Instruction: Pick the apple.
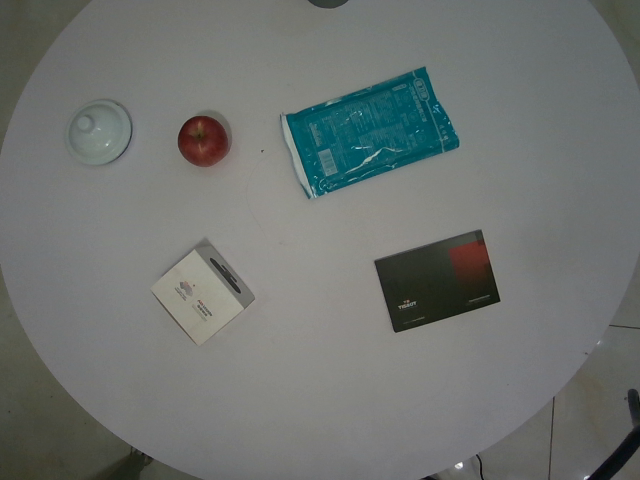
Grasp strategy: vertical